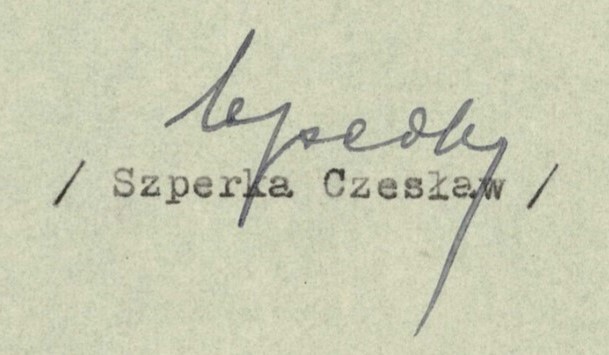
Signature of: q129717257